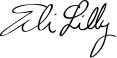
Signature of: eli lilly